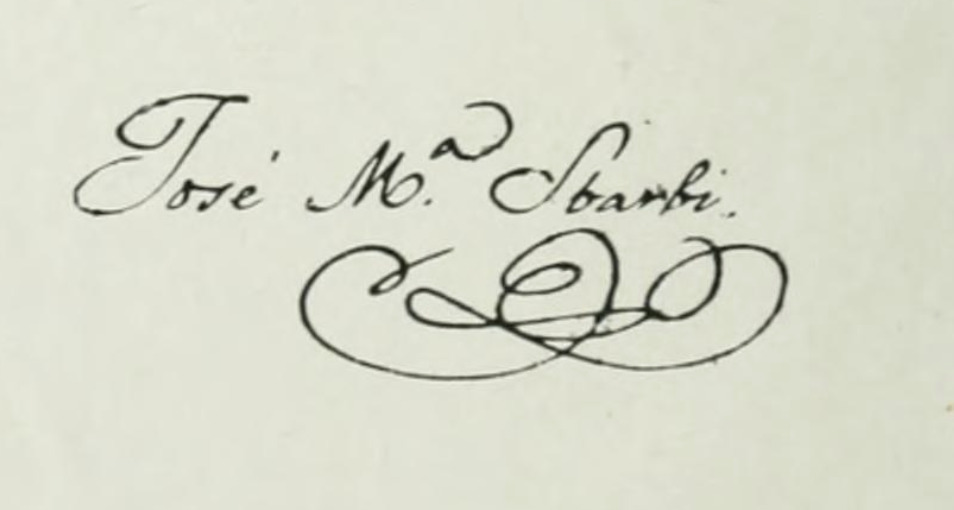
Signature of: josé maría sbarbi y osuna